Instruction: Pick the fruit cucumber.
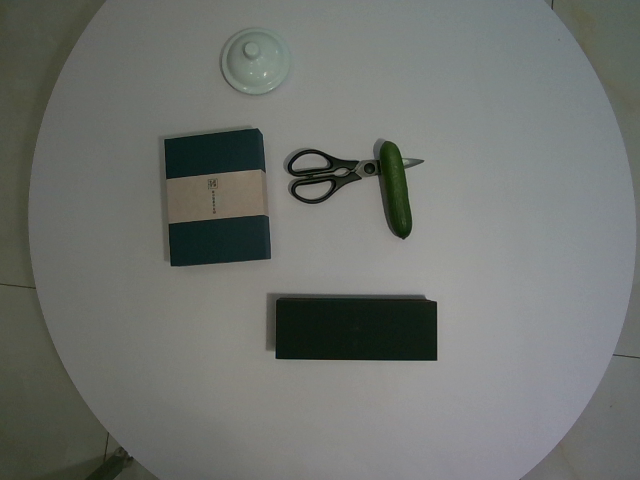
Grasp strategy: vertical